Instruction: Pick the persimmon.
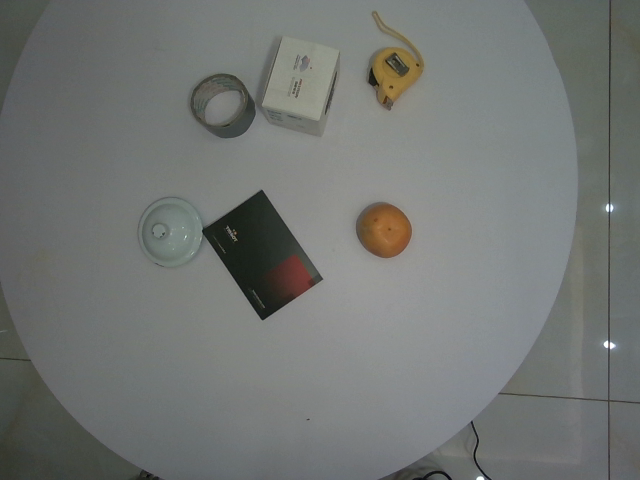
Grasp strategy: vertical